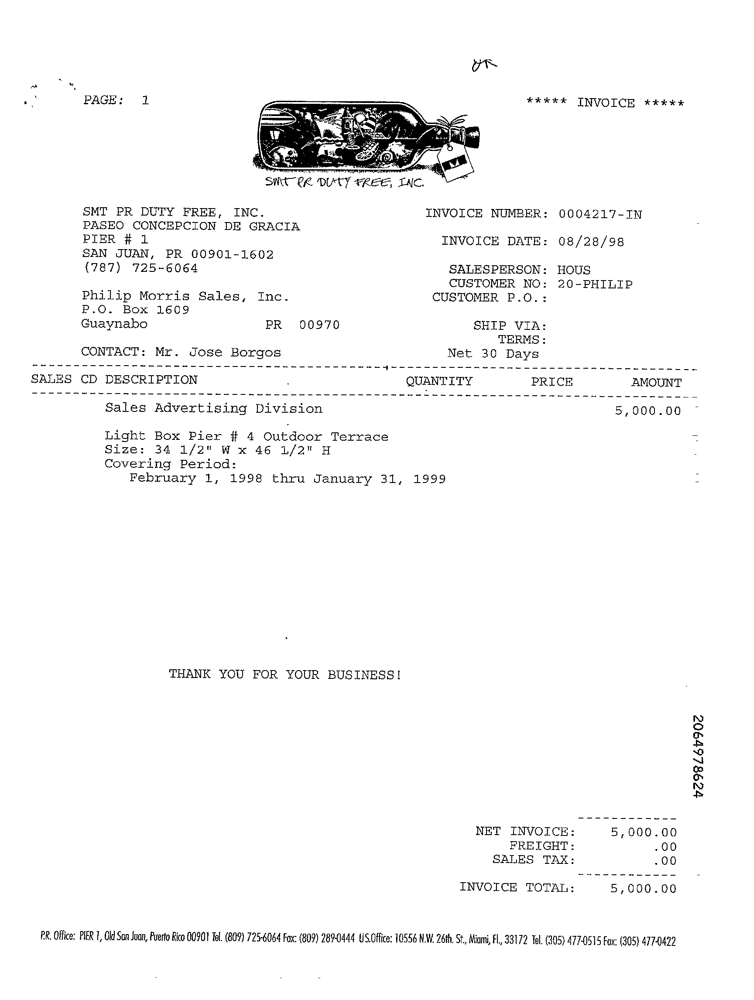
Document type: Invoice